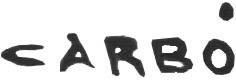
Signature of: juan josé carbó i carme